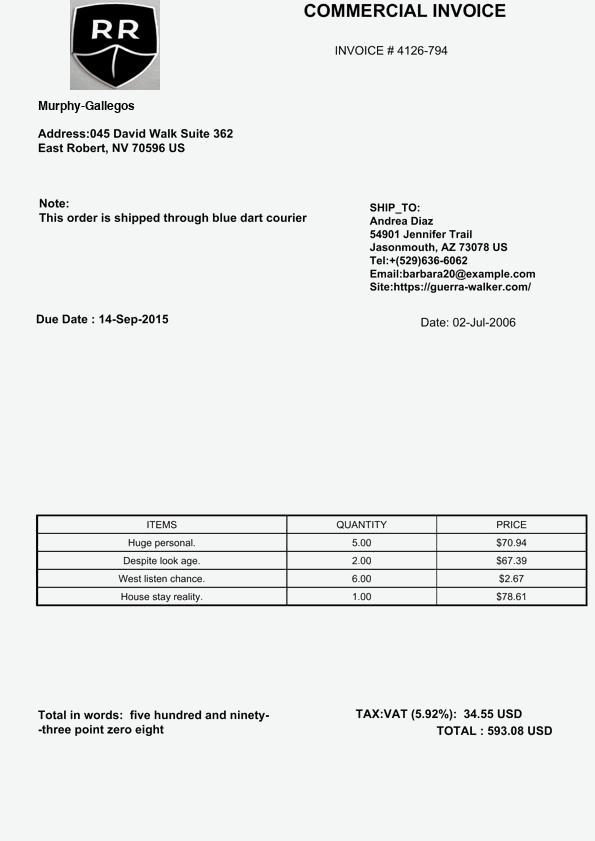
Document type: Invoice